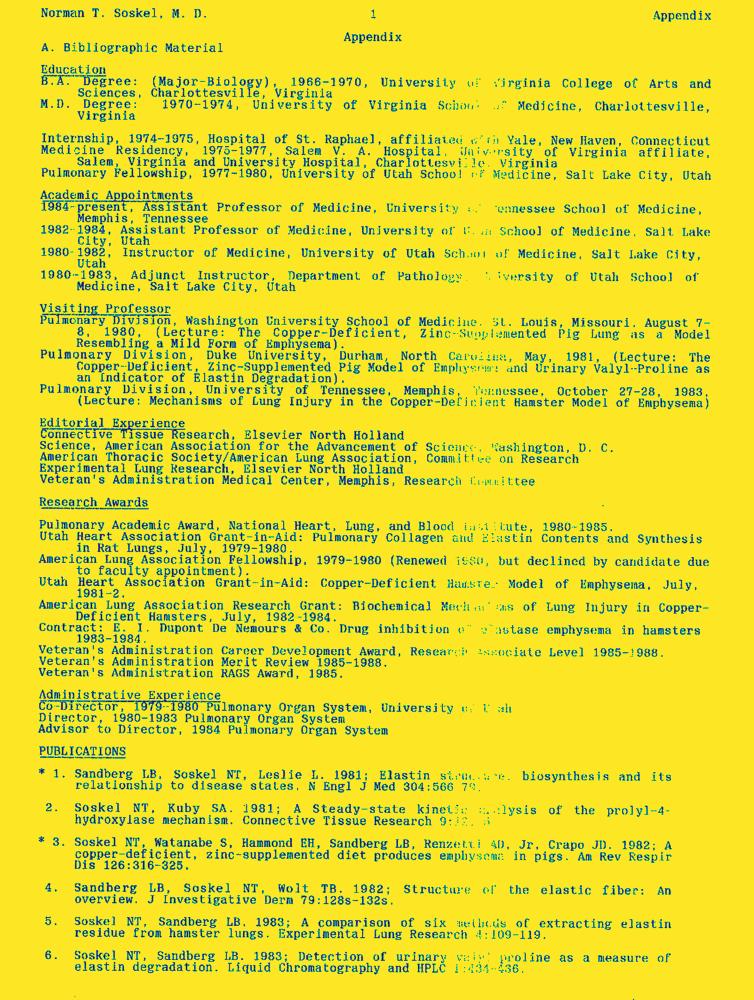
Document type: Resume-Doc